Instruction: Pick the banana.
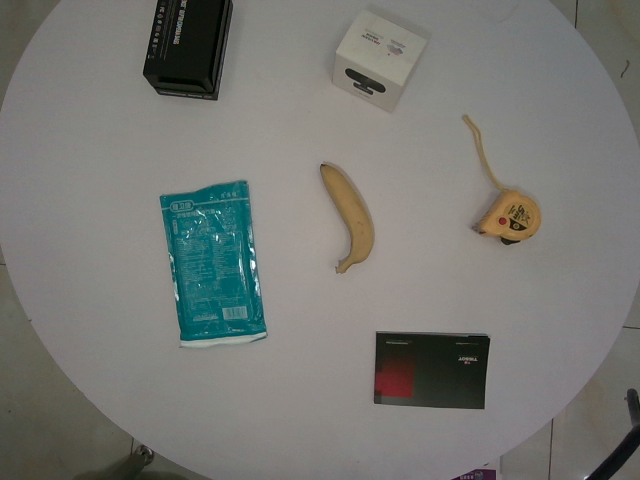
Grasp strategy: vertical